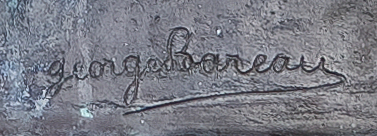
Signature of: georges bareau